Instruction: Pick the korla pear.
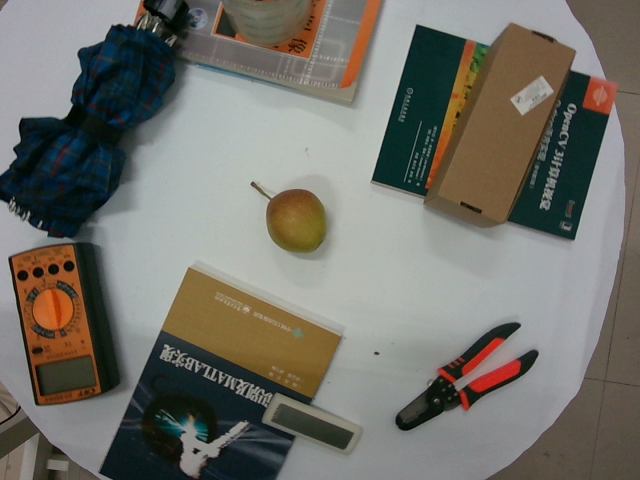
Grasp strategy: vertical